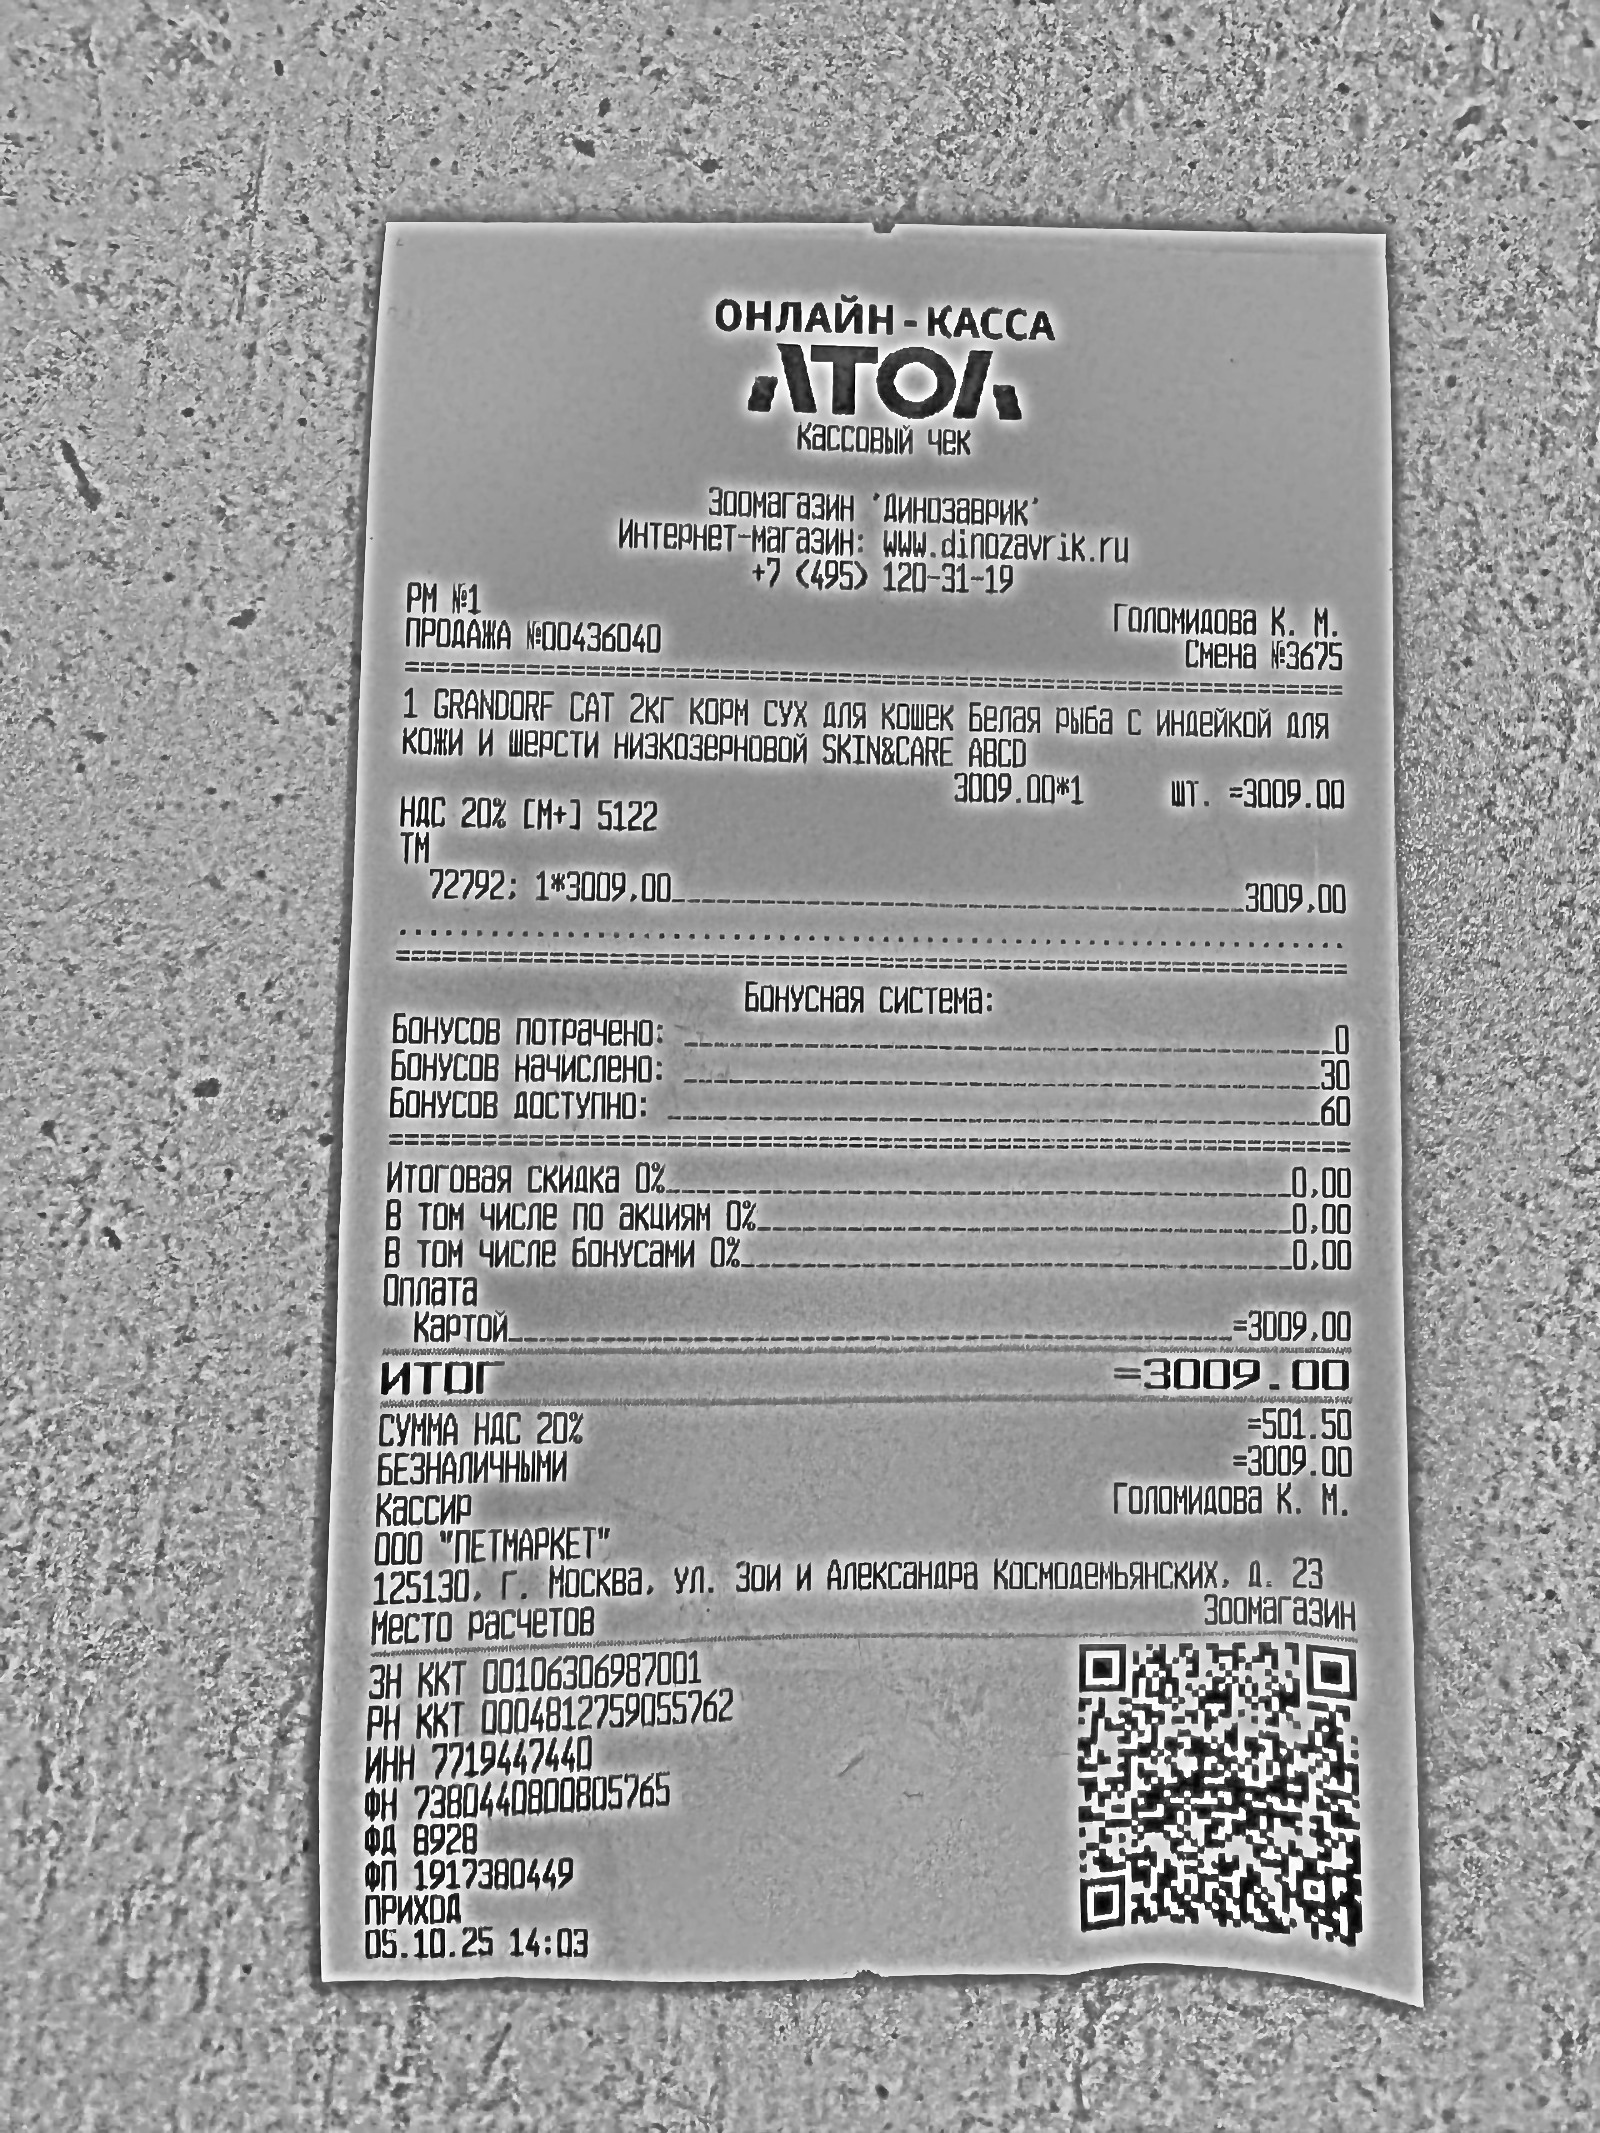
Продавец: Зоомагазин "Динозаврик"
ИНН: 7719447440
Дата: 05.10.25 14:03
Товары: GRANDORF CAT 2КГ КОРМ СУХ ДЛЯ КОШЕК БЕЛАЯ РЫБА С ИНДЕКСИ ДЛЯ КОЖИ И ШЕРСТИ НИЗКОЗЕРНОВОЙ SKIN&CARE ABCD
Количество: 1.000
Цена: 3009.00
Сумма: 3009.00
Итого: 3009.00